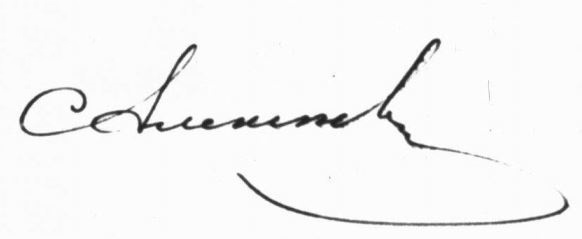
Signature of: mikhail alekseyev